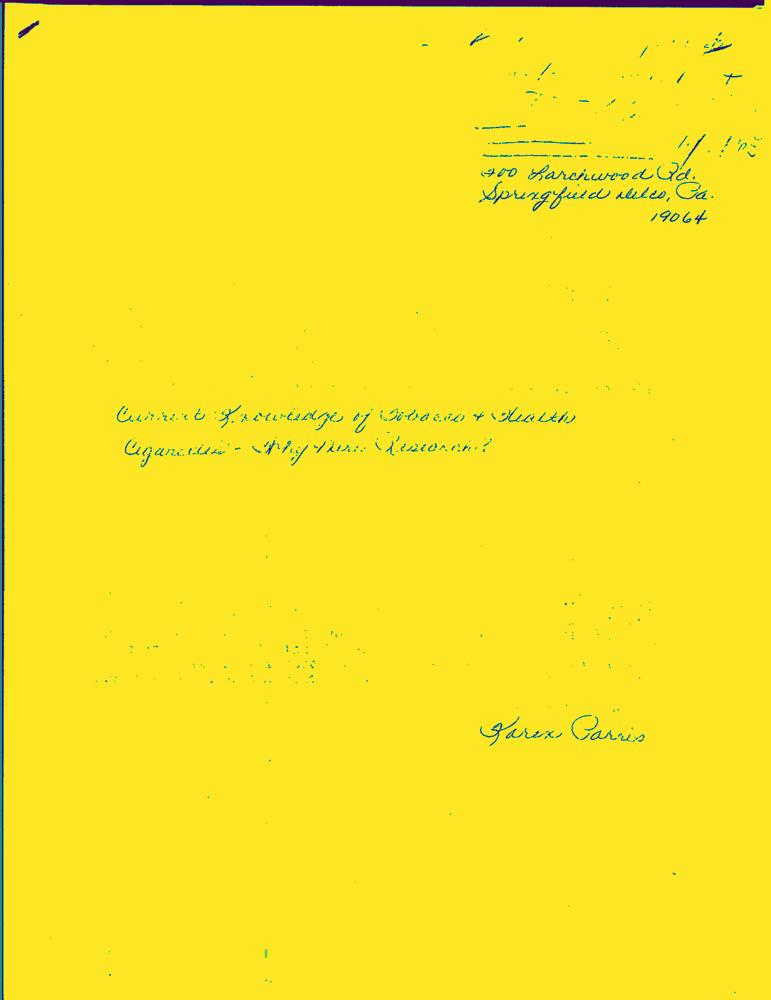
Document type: Letter-Doc